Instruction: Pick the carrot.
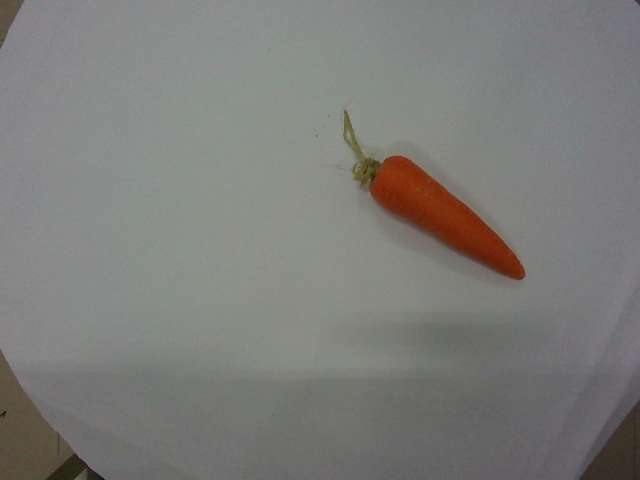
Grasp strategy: vertical